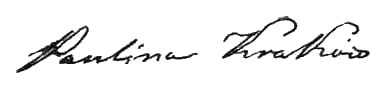
Signature of: paulina krakowowa